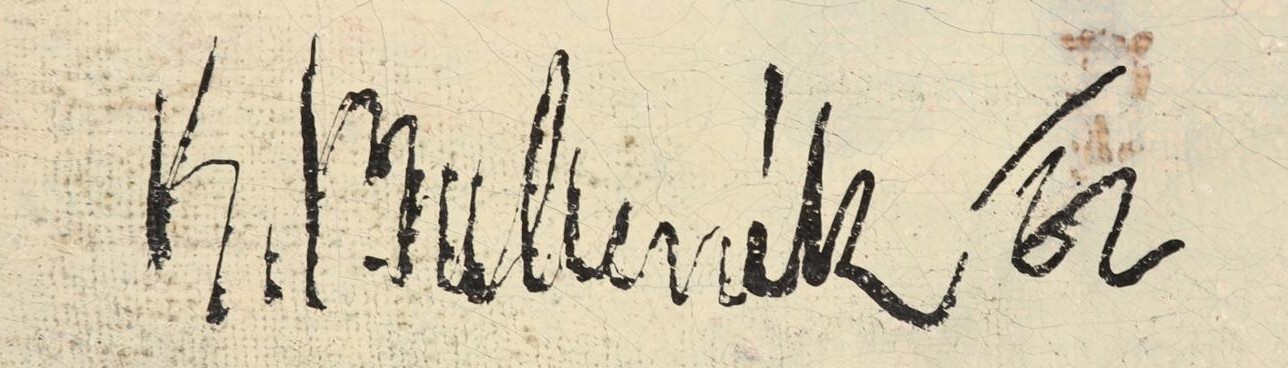
Signature of: květoslav bubeník